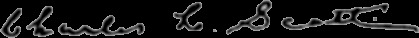
Signature of: charles lewis scott